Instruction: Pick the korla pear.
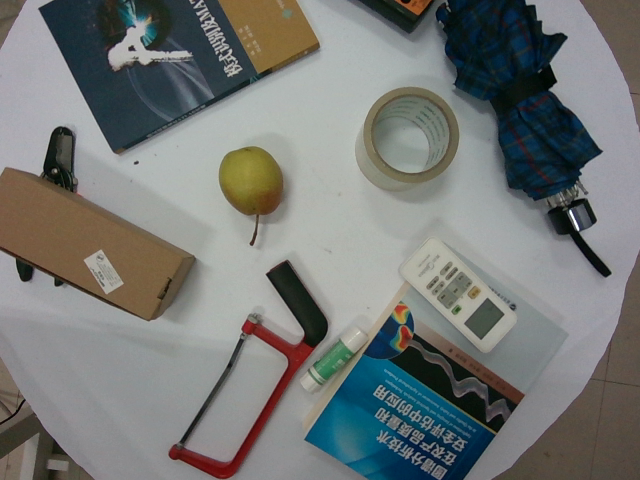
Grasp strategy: vertical